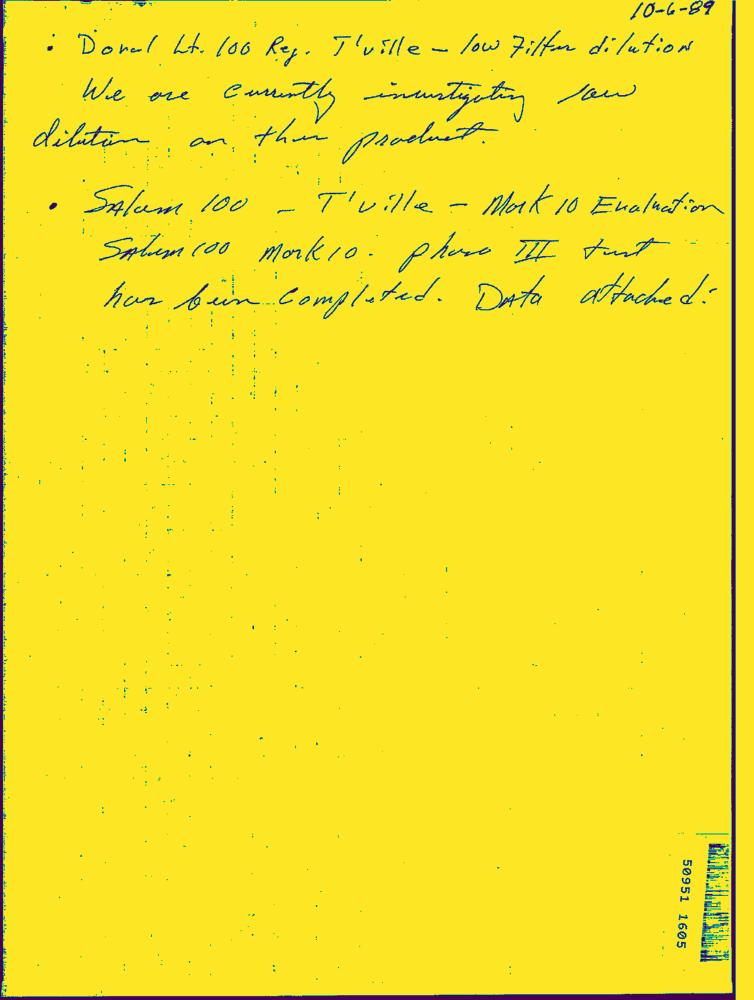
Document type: Hand-Written